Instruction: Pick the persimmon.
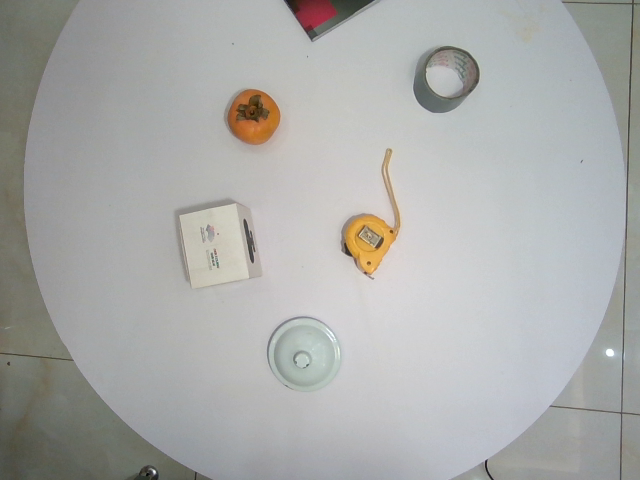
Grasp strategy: vertical